Question: How is the property described in the document?
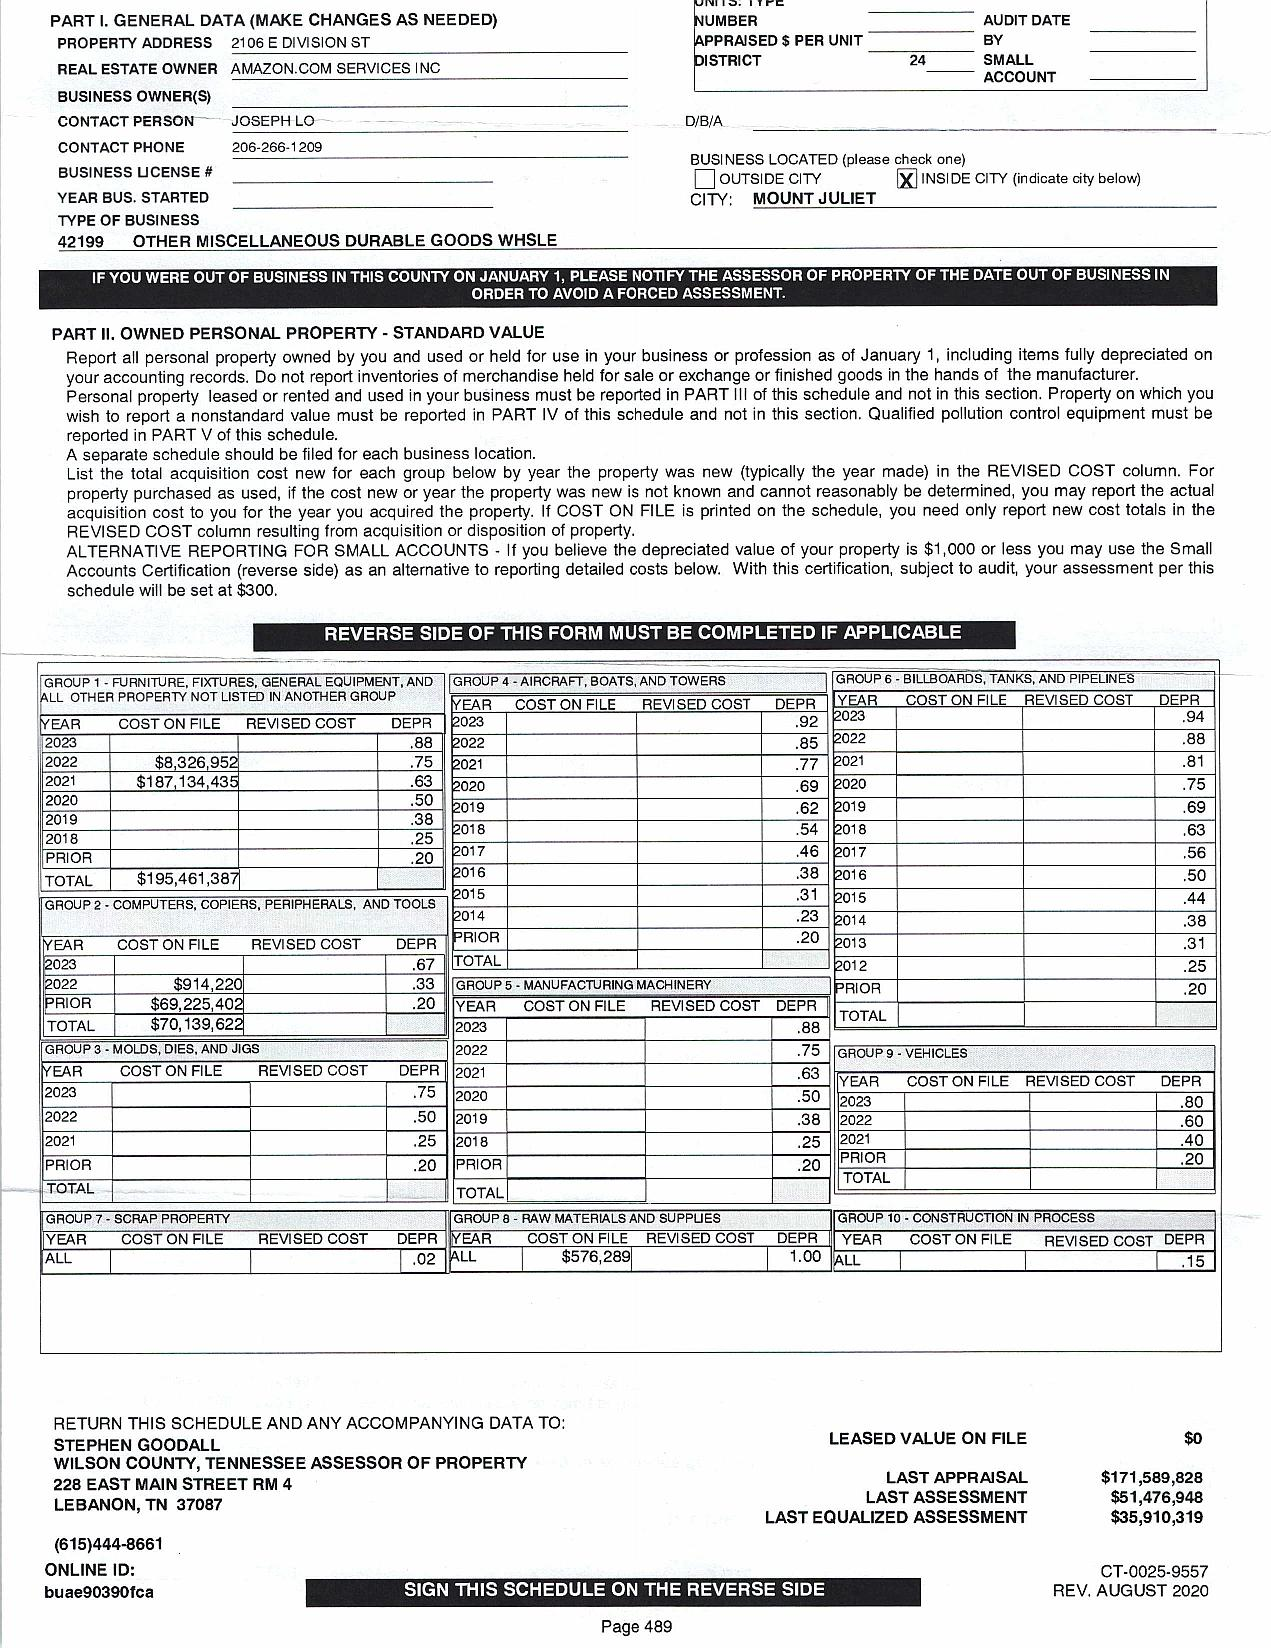
Answer: "OTHER MISCELLANEOUS DURABLE GOODS WHSLE"